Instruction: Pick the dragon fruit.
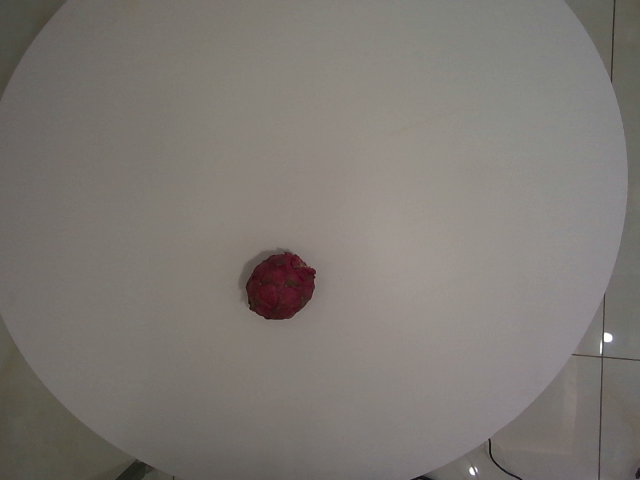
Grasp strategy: vertical